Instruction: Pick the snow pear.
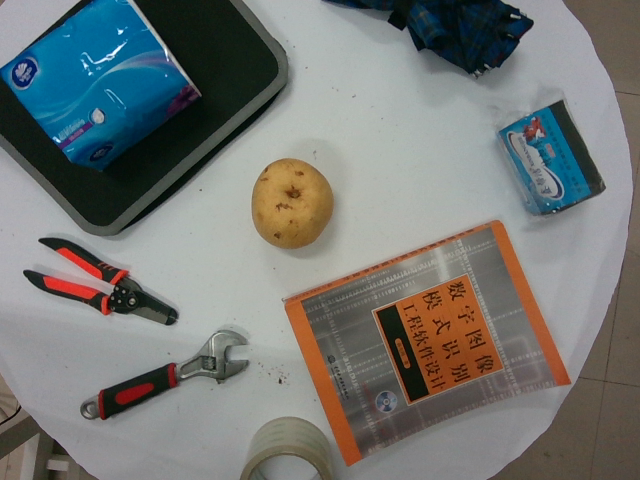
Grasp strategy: vertical